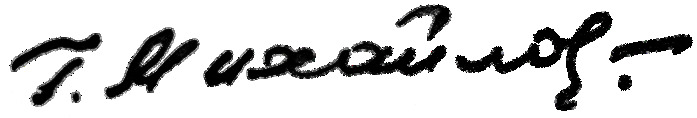
Signature of: q30610438